Question: What are the imaging findings?
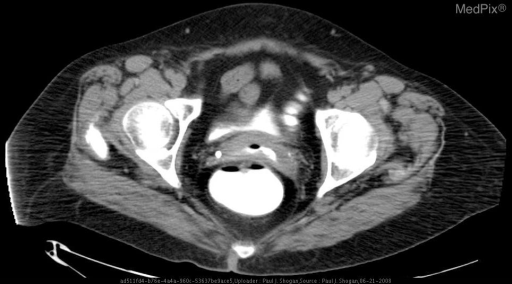
Answer: The imaging shows Initial axial CT images through the pelvis demonstrate a paucity of contrast in the rectum.   There is no contrast material in the vagina.  The patient is status post hysterectomy. Delayed axial CT images through the pelvis, obtained 6 hours after the initial scan reveal contrast within the bladder and rectum.  No contrast material is noted within the vagina. Rectal contrast was administered, with subsequent axial CT images through the pelvis with rectal tube and balloon in place, demonstrating contrast material within the vagina.  A fistula tract is not visualized.   The rectal tube was removed, and the patient was reimaged.  Contrast material is again noted within the vagina.  Additionally, there is soft tissue stranding posterior to the vagina, and anterior to the rectum, which may represent the fistula tract.  Fluoroscopic images from a barium enema demonstrate a rectovaginal fistula.  Although a fistula tract is not clearly visualized, contrast is noted to pass from the anterior rectum to the vagina. The rectal tube was removed, and the patient was reimaged.  Contrast material is again noted within the vagina.  Additionally, there is soft tissue stranding posterior to the vagina, and anterior to the rectum which may represent the fistula tract..